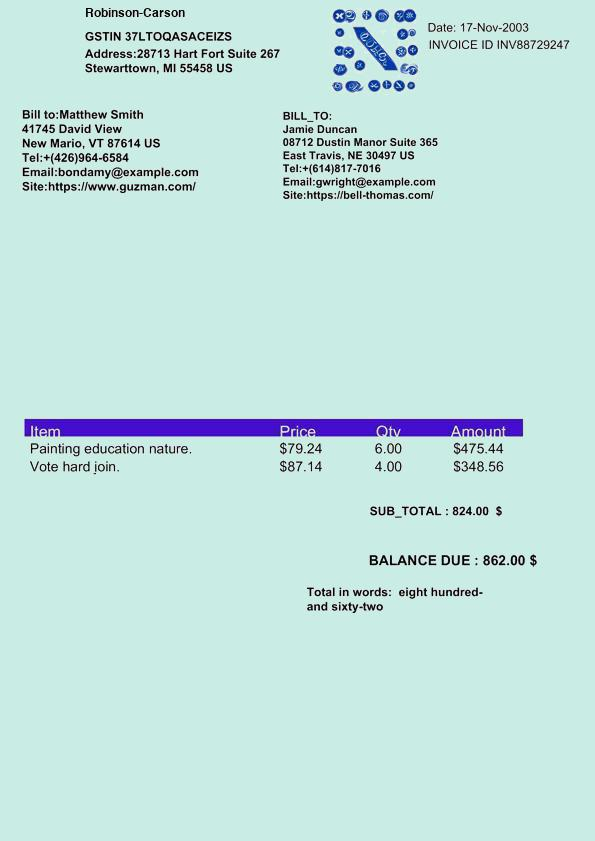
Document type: Invoice